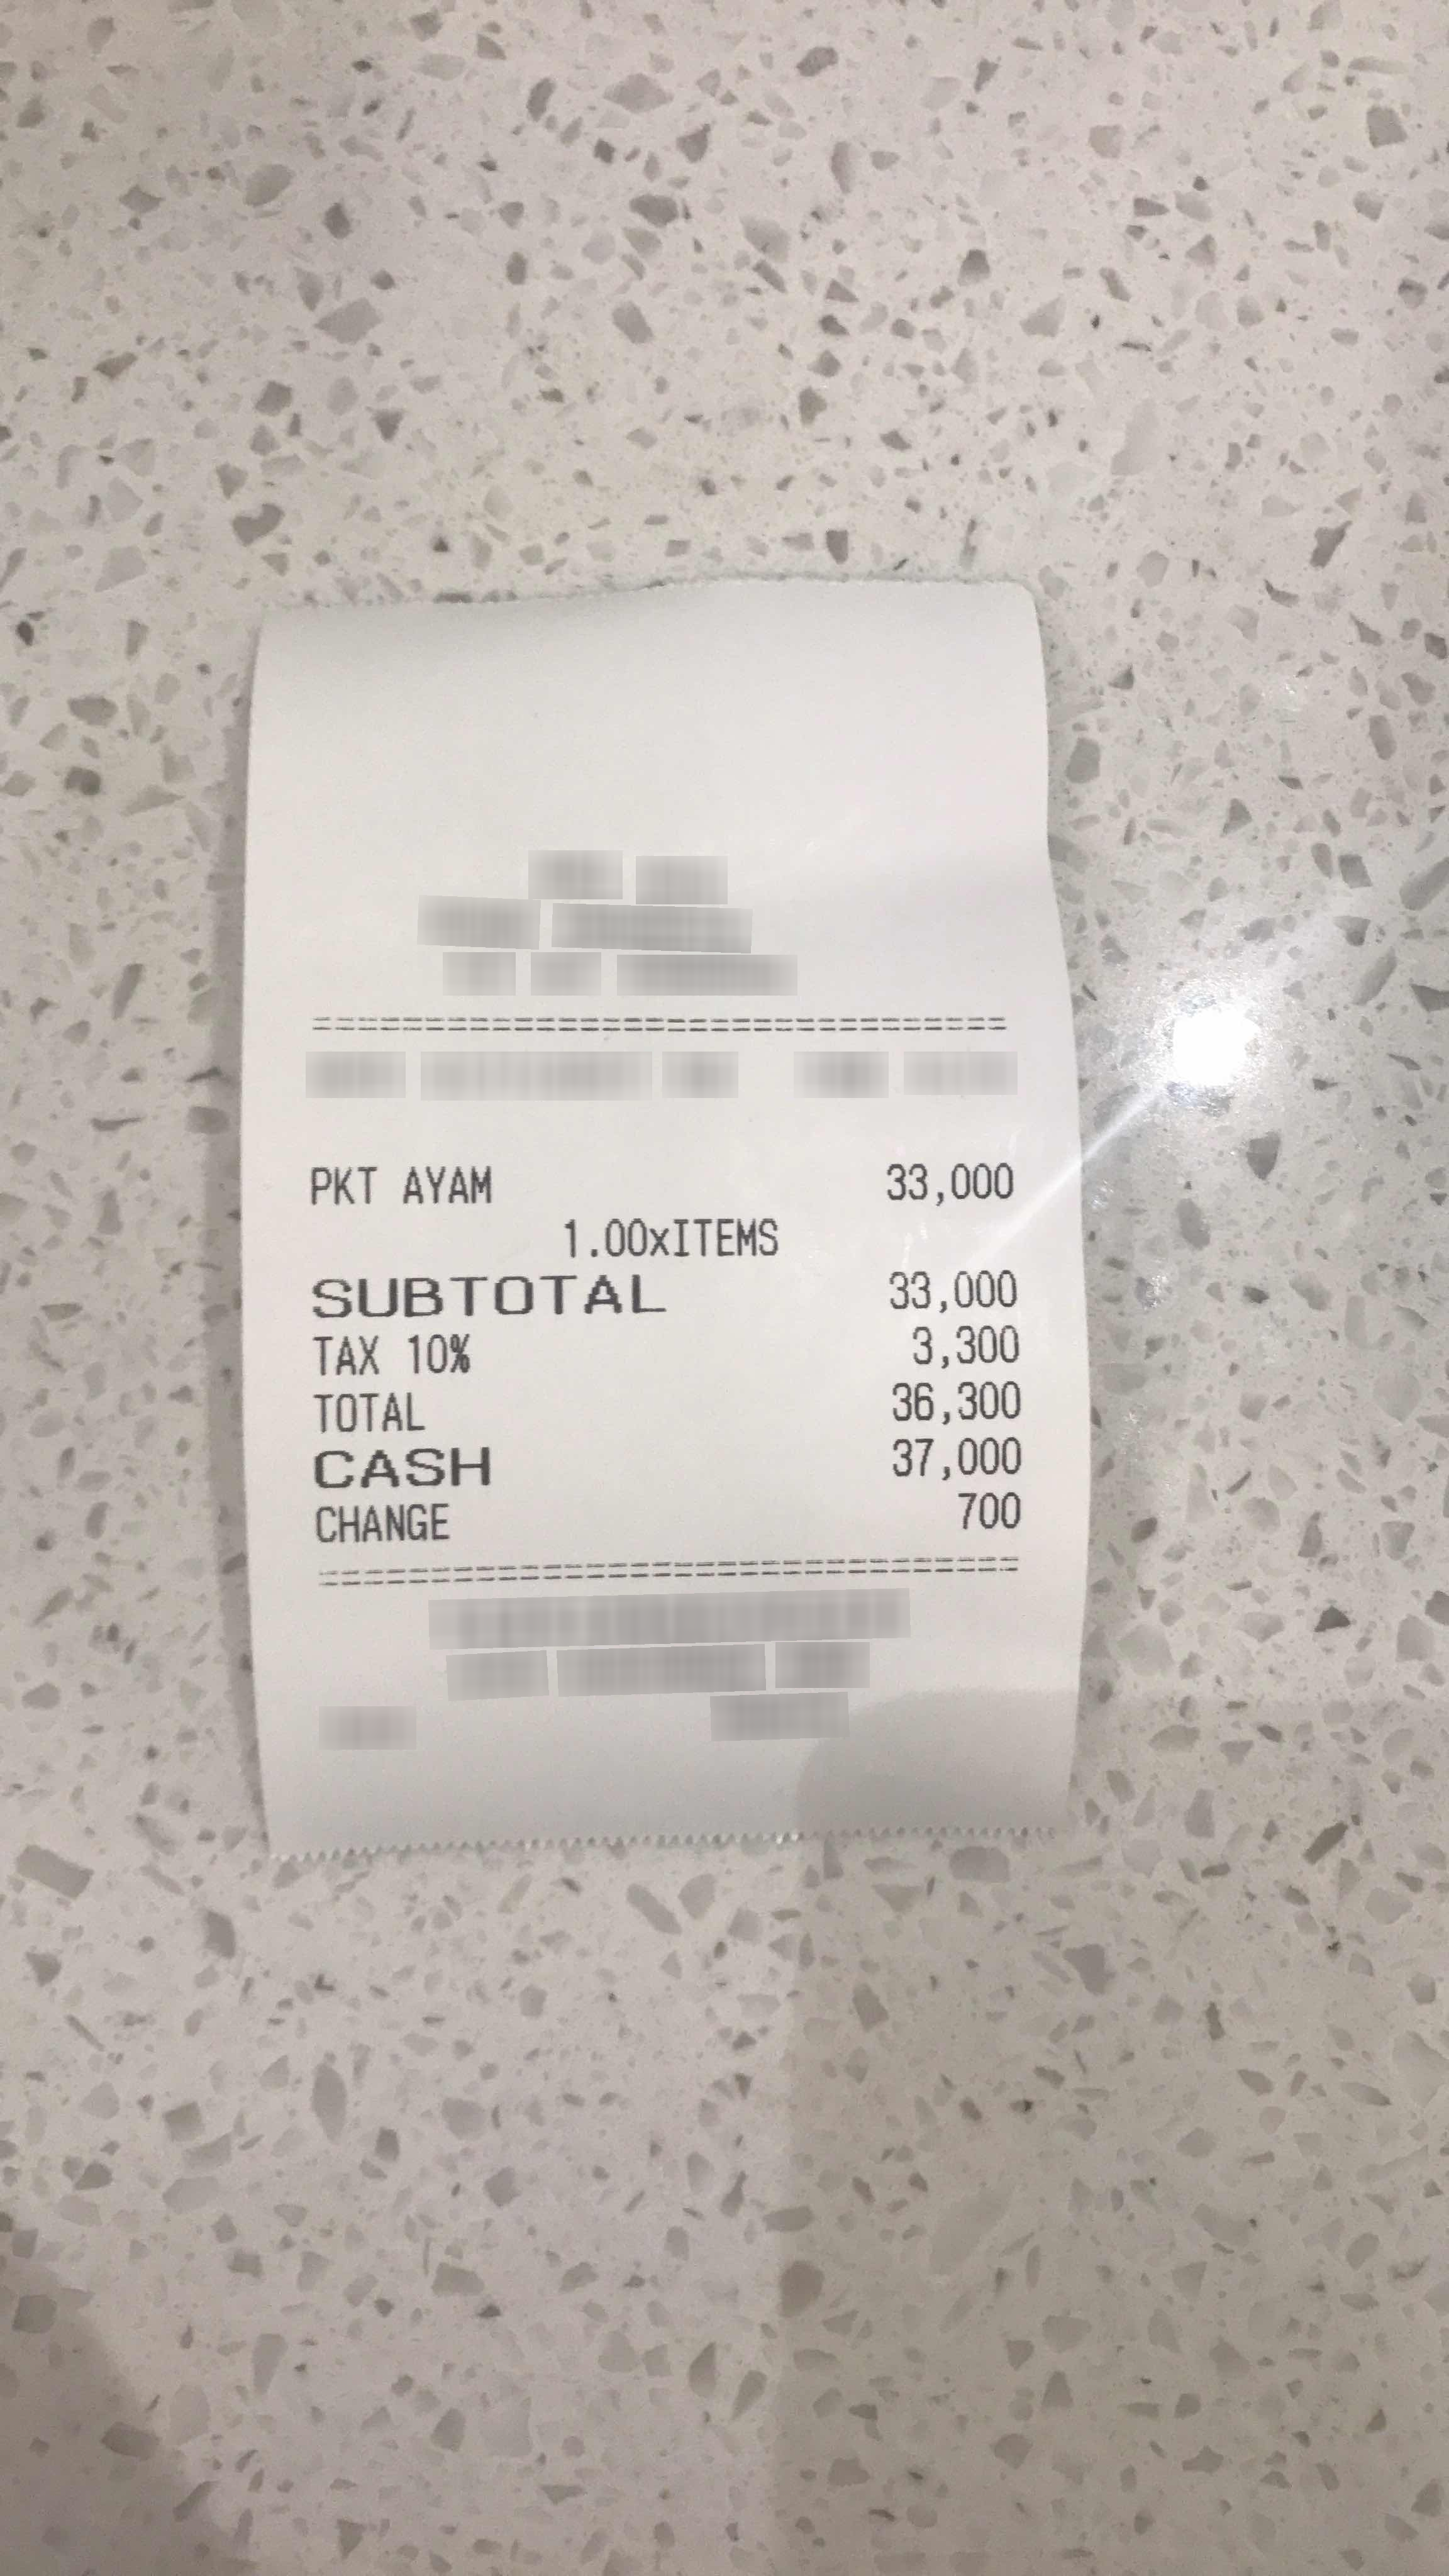
Number of items: 2
Subtotal: 33,000
Tax: 3,300
Total: 36,300
OCR text regions:
text: TOTAL
text: 36,300
text: CASH
text: 37,000
text: CHANGE
text: 700
text: 1.00xITEMS
text: PKT
text: AYAM
text: 33,000
text: SUBTOTAL
text: 33,000
text: TAX
text: 10%
text: 3,300